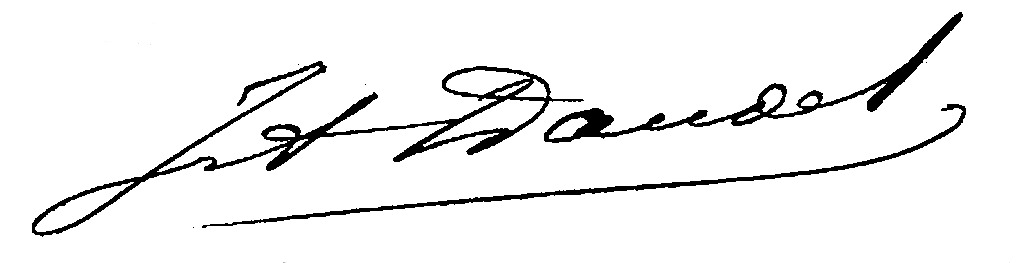
Signature of: julia daudet